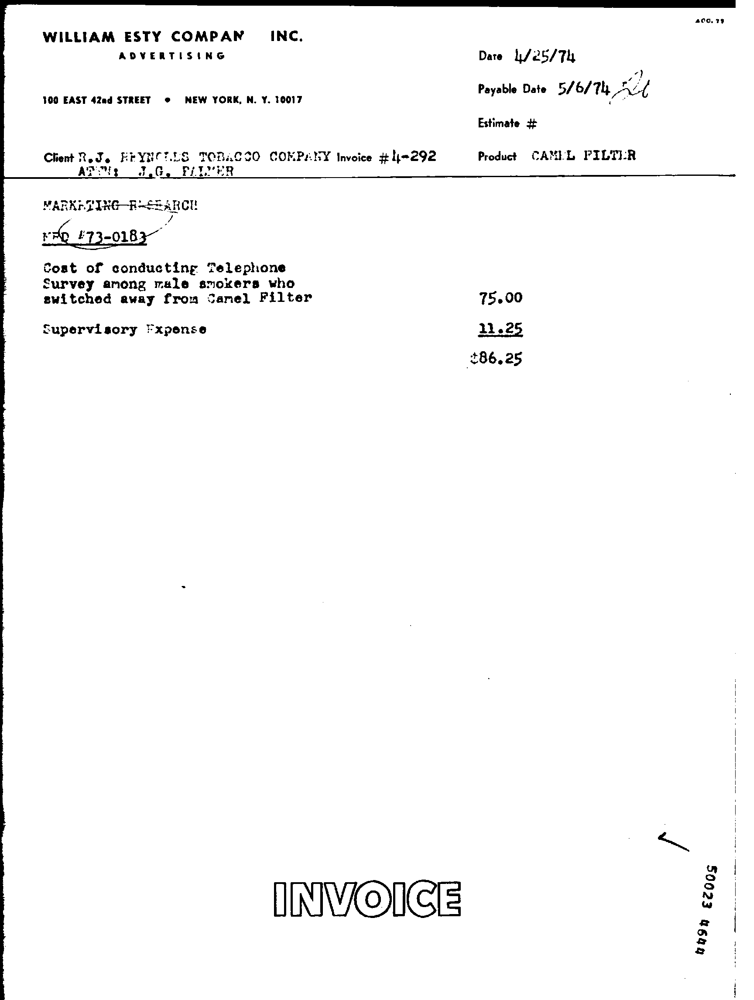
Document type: Invoice